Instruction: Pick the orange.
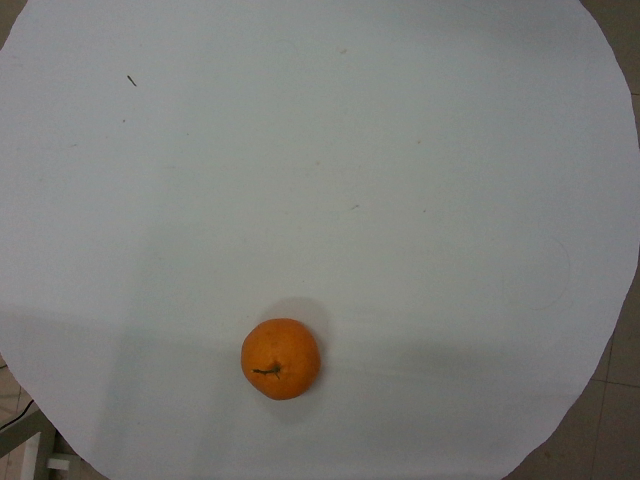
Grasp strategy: vertical